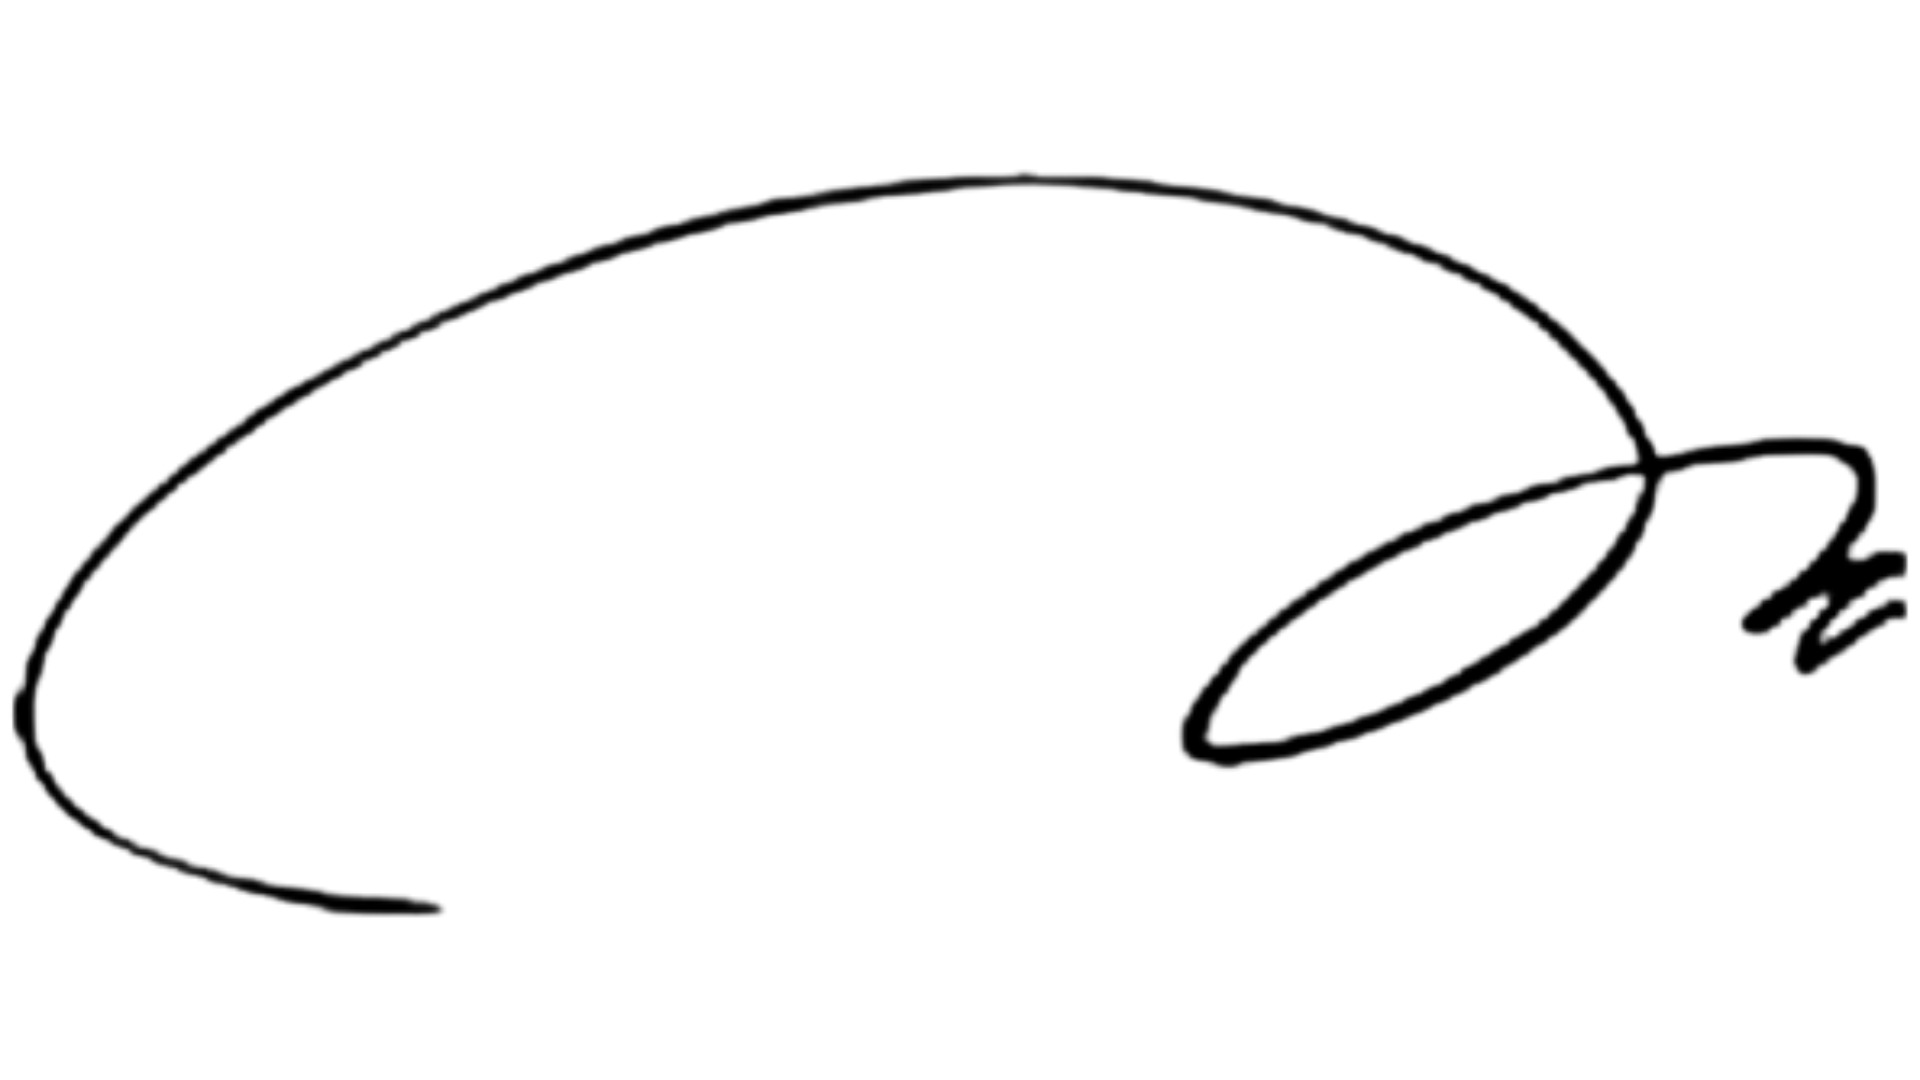
Signature of: anggito abimanyu